Question: What is the total amount of taxes owed as per the document?
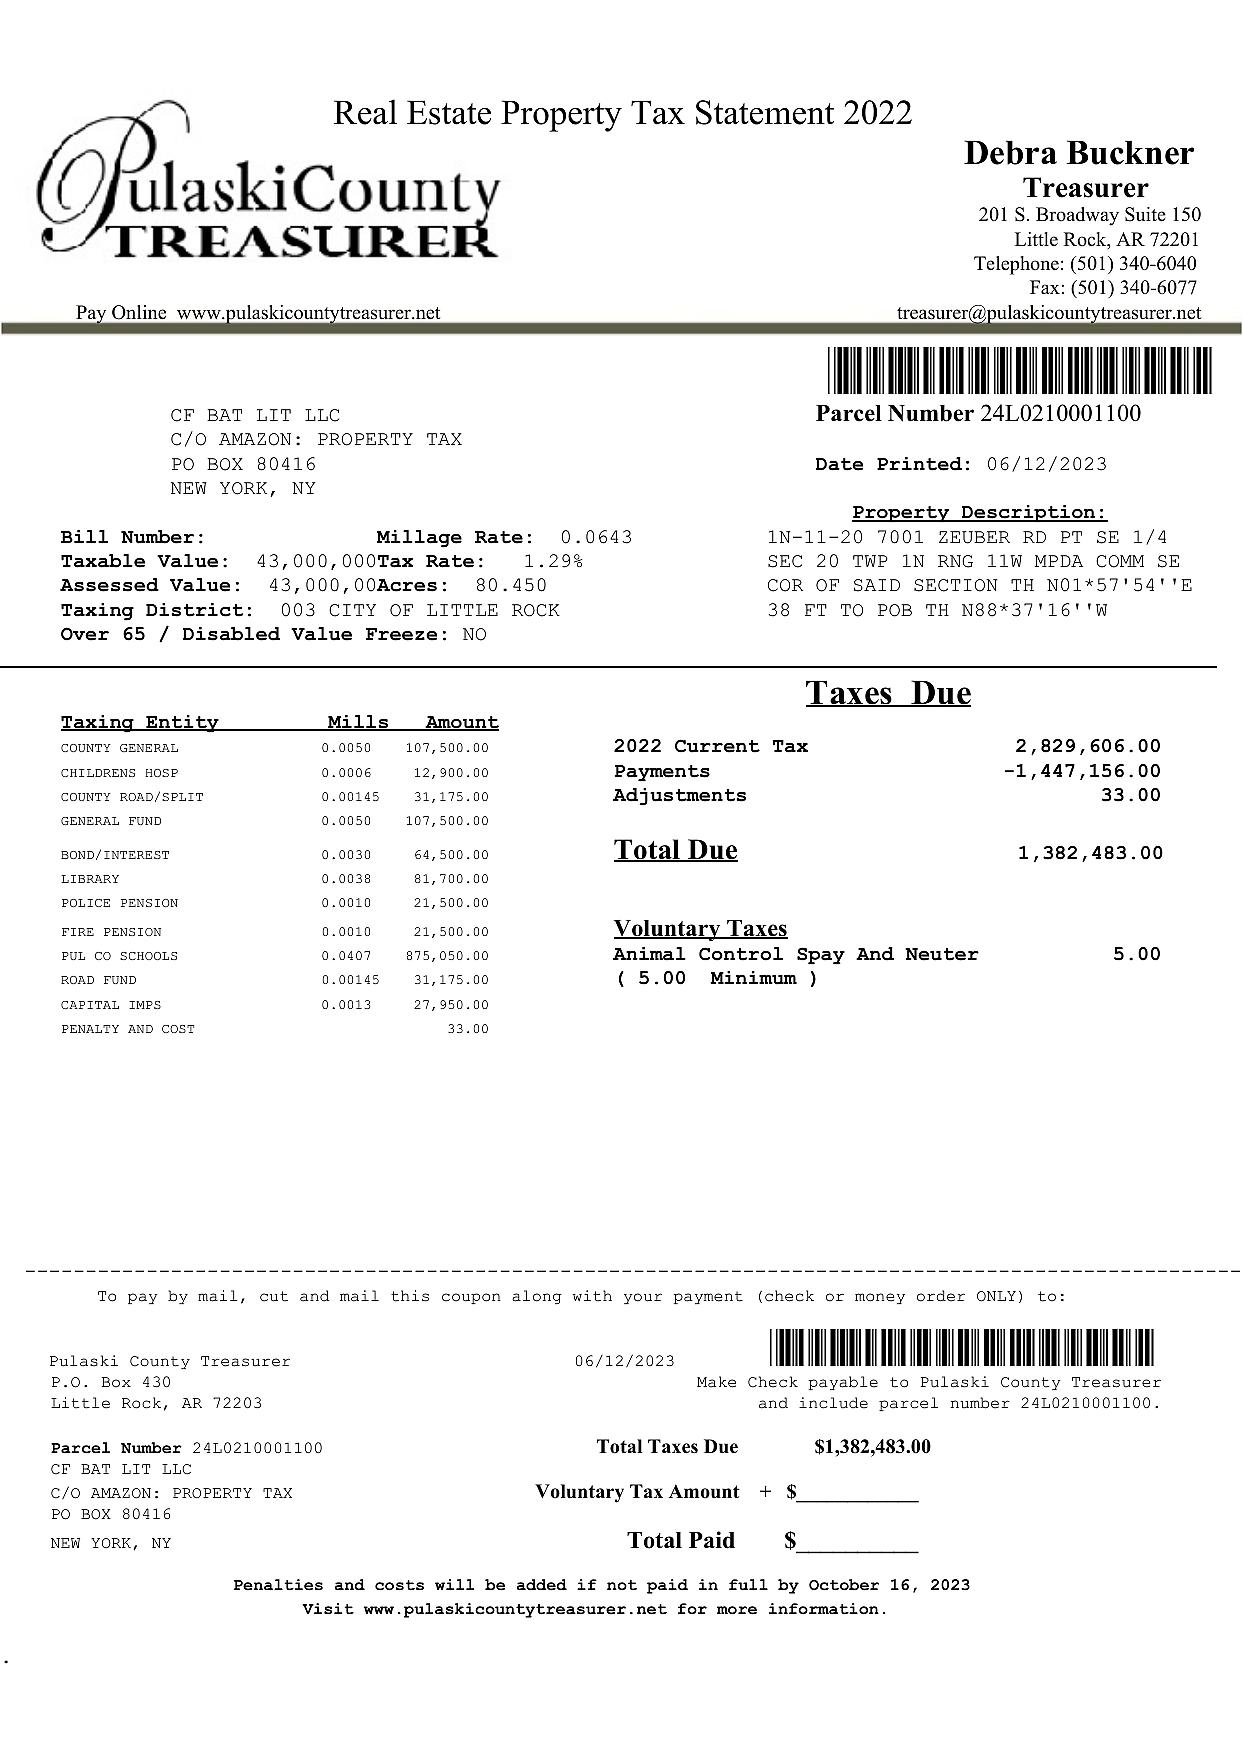
Answer: "1,382,483.00"